Question: What is the potential diagnosis?
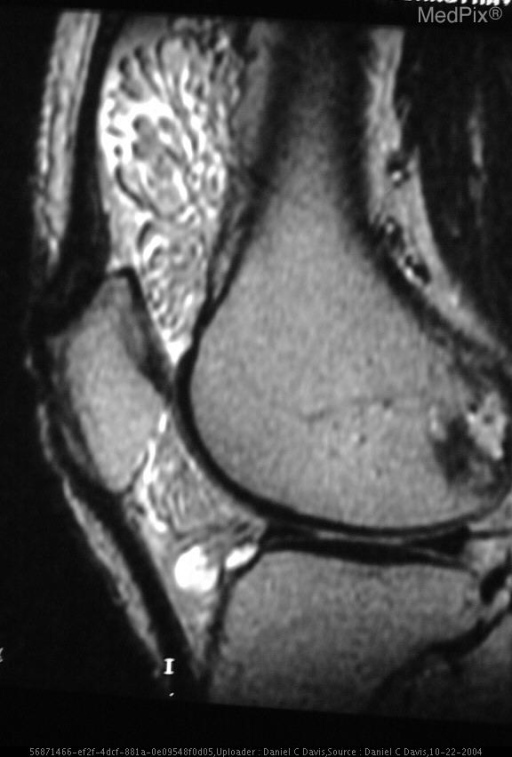
Answer: The possible diagnosis includes essentially none.
Other synovial processes; such as PVNS, synovial hemangioma and synovial osteochondromatosis; would not present with an arborizing fatty mass..